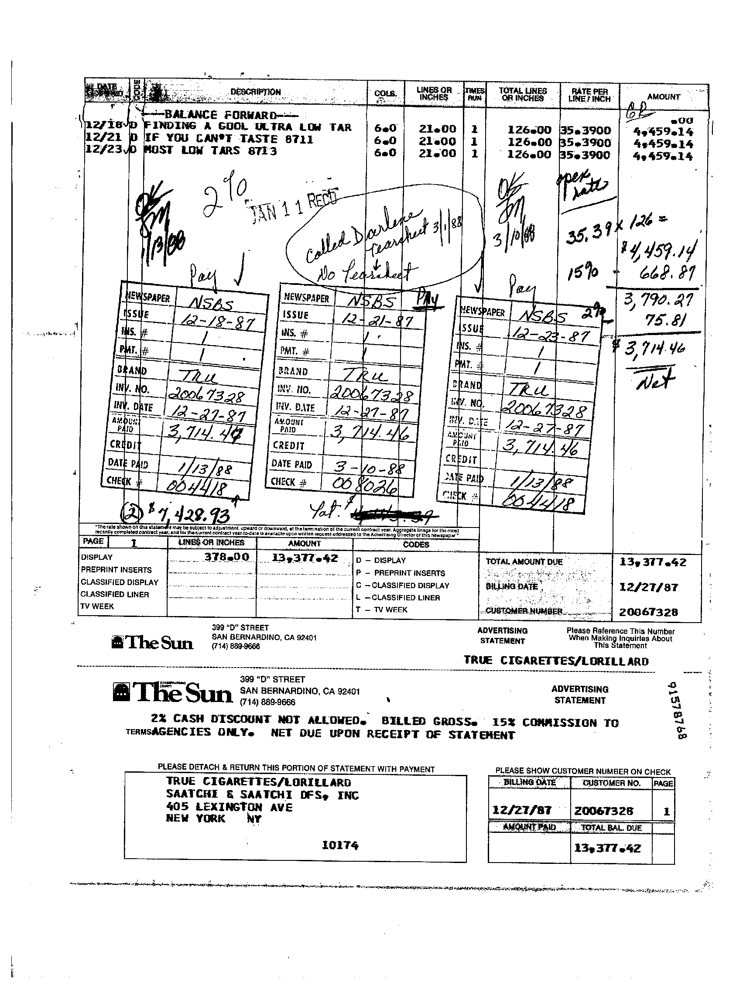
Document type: Invoice